Question: What is the suspected problem?
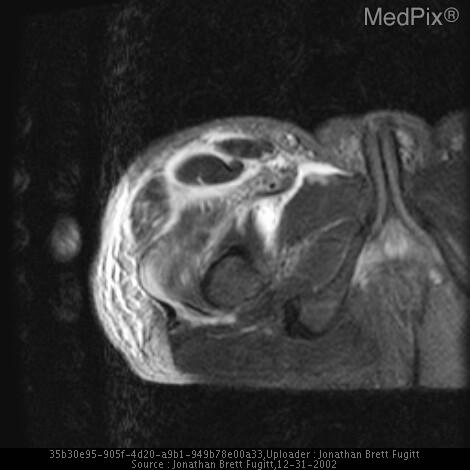
Answer: The findings suggest Severe edema of the deep fascia of the proximal quadriceps muscle group is seen on CT extending posteriorly to its insertion on the linea aspera.
Fat sat T2 axial imaging shows extensive edema in the deep facia of several muscles, the soft tissues, and the vastus intermedius/lateralis, and the tensor fascia lata.
Somewhat paradoxically, the fat sat gadolinium enhanced axial T1 images do not demonstrate enhancement of the fascia, perhaps do to its normal ligamentous character.. Myositis and fasciitis. The patient might have a history of 57 y/o diabetic male presents to ER with painful swollen right upper leg progressing over two days..